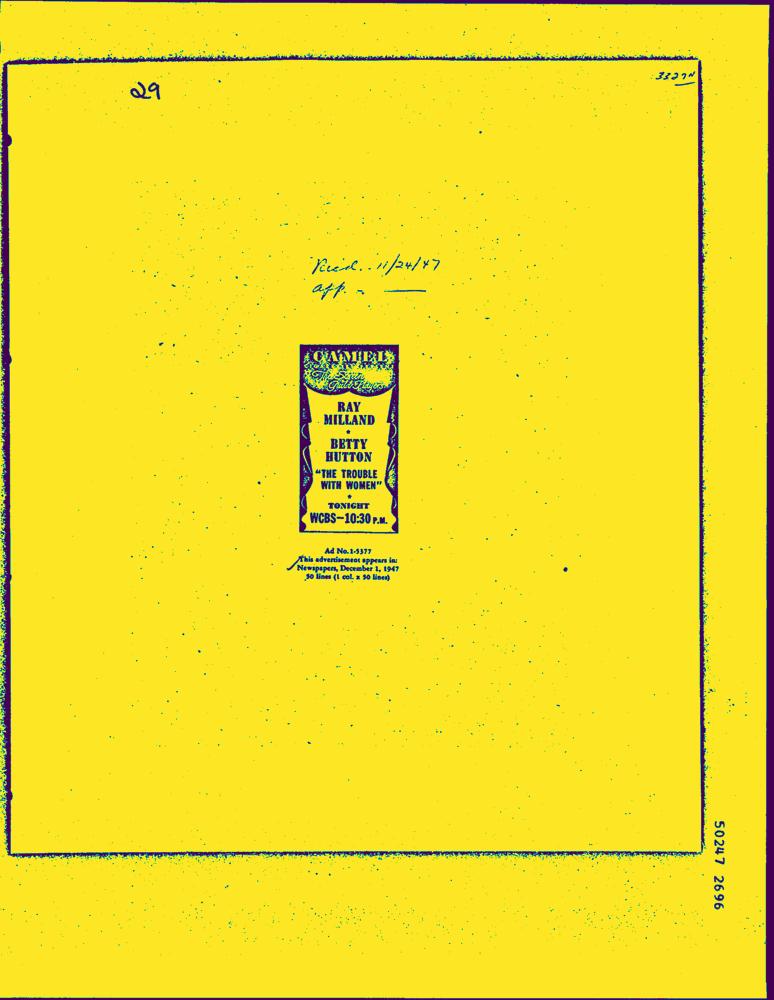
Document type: AD